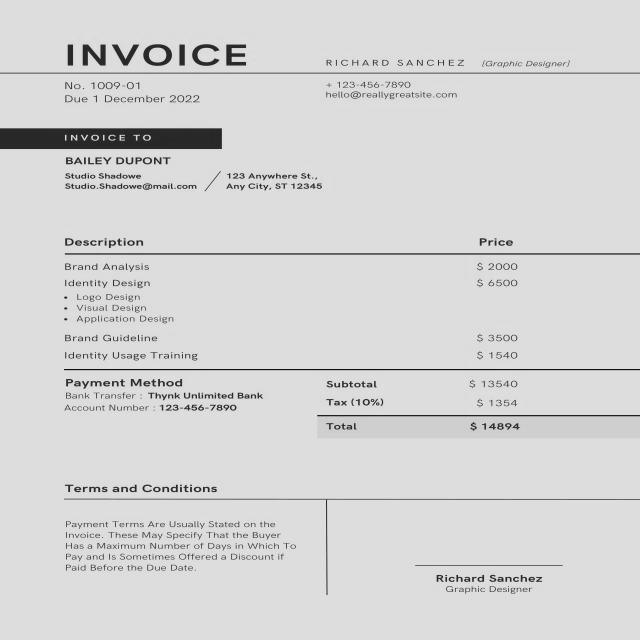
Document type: Invoice